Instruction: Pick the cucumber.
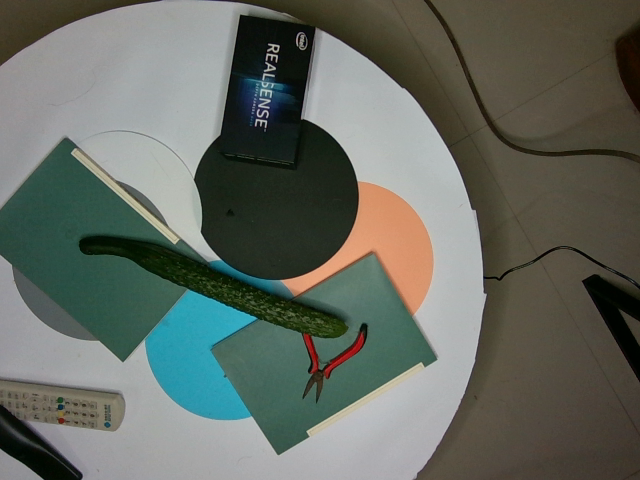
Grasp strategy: vertical